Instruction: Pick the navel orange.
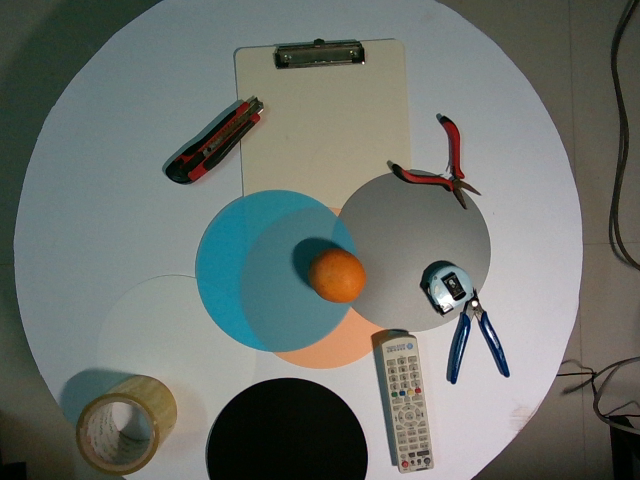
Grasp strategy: vertical